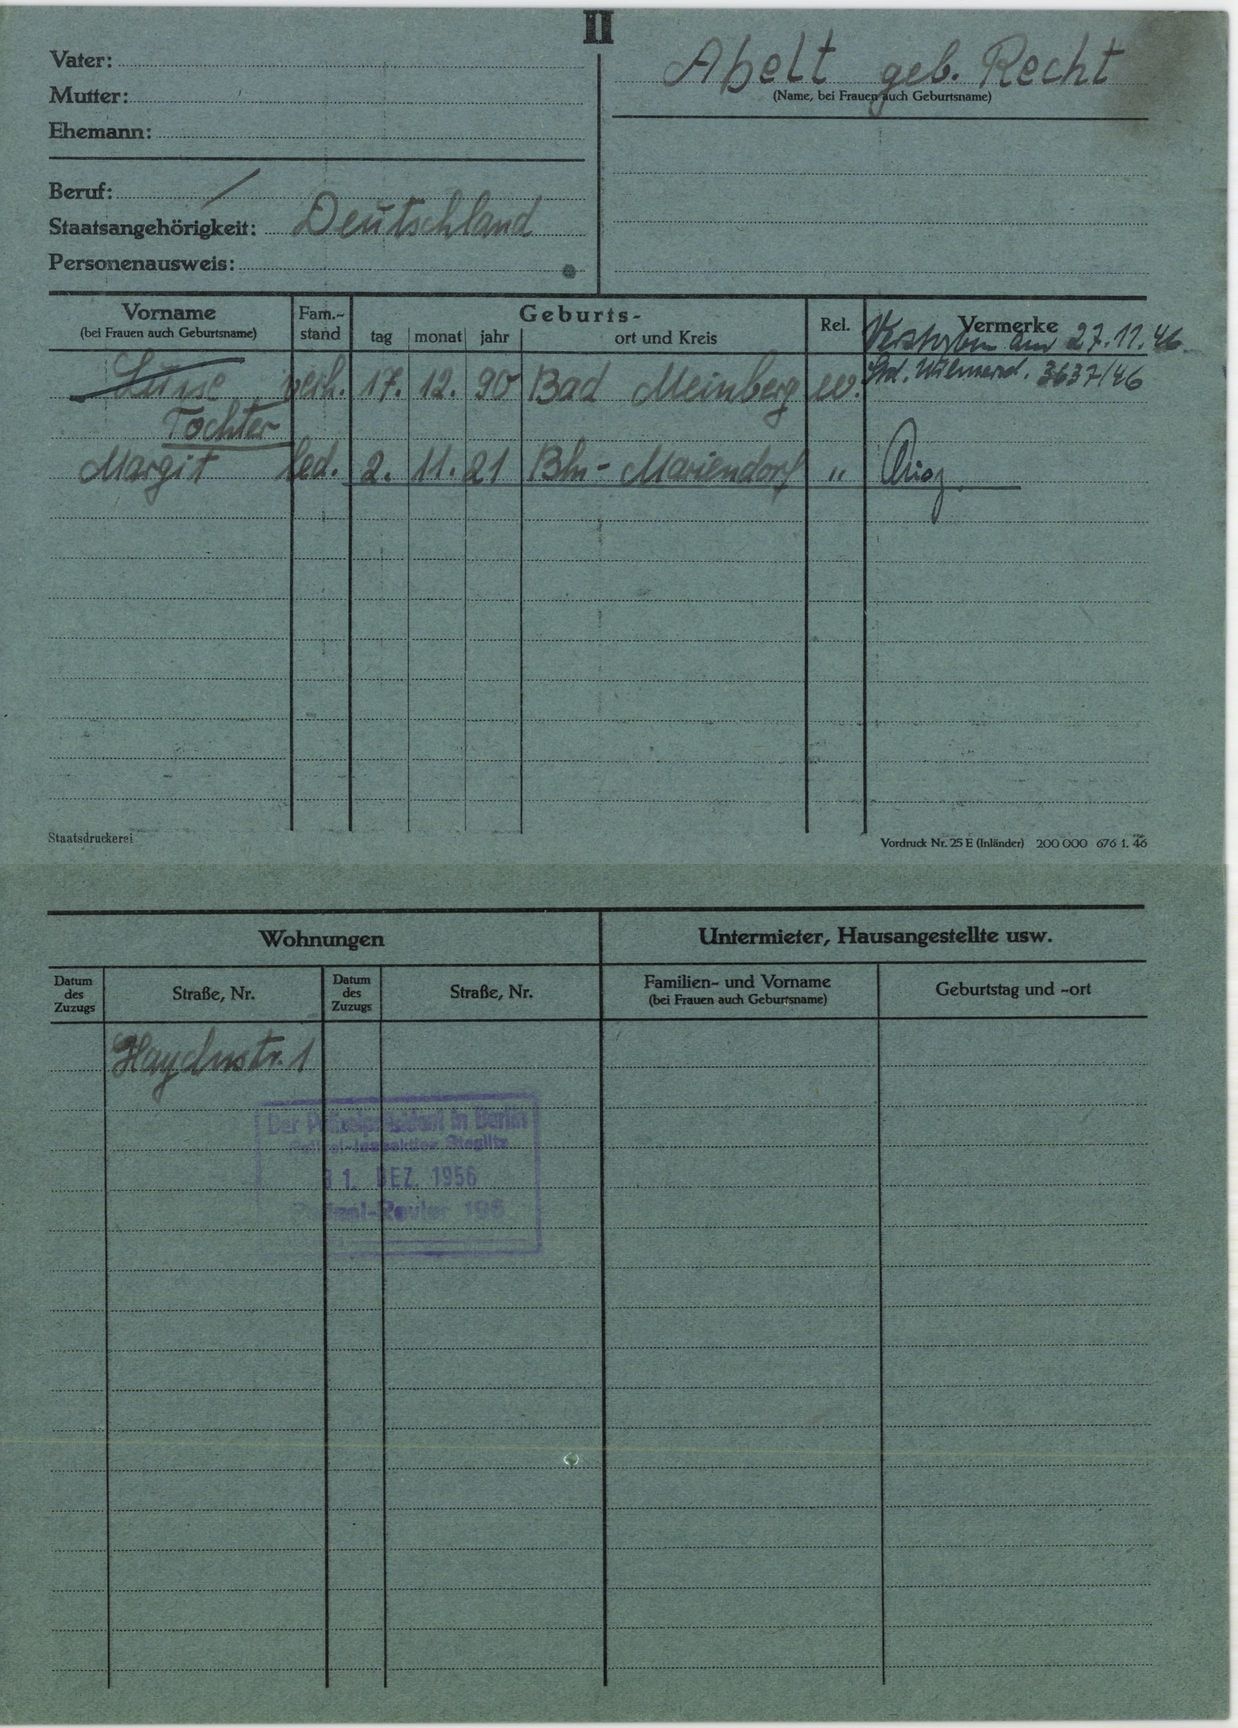
Abelt geb. Recht